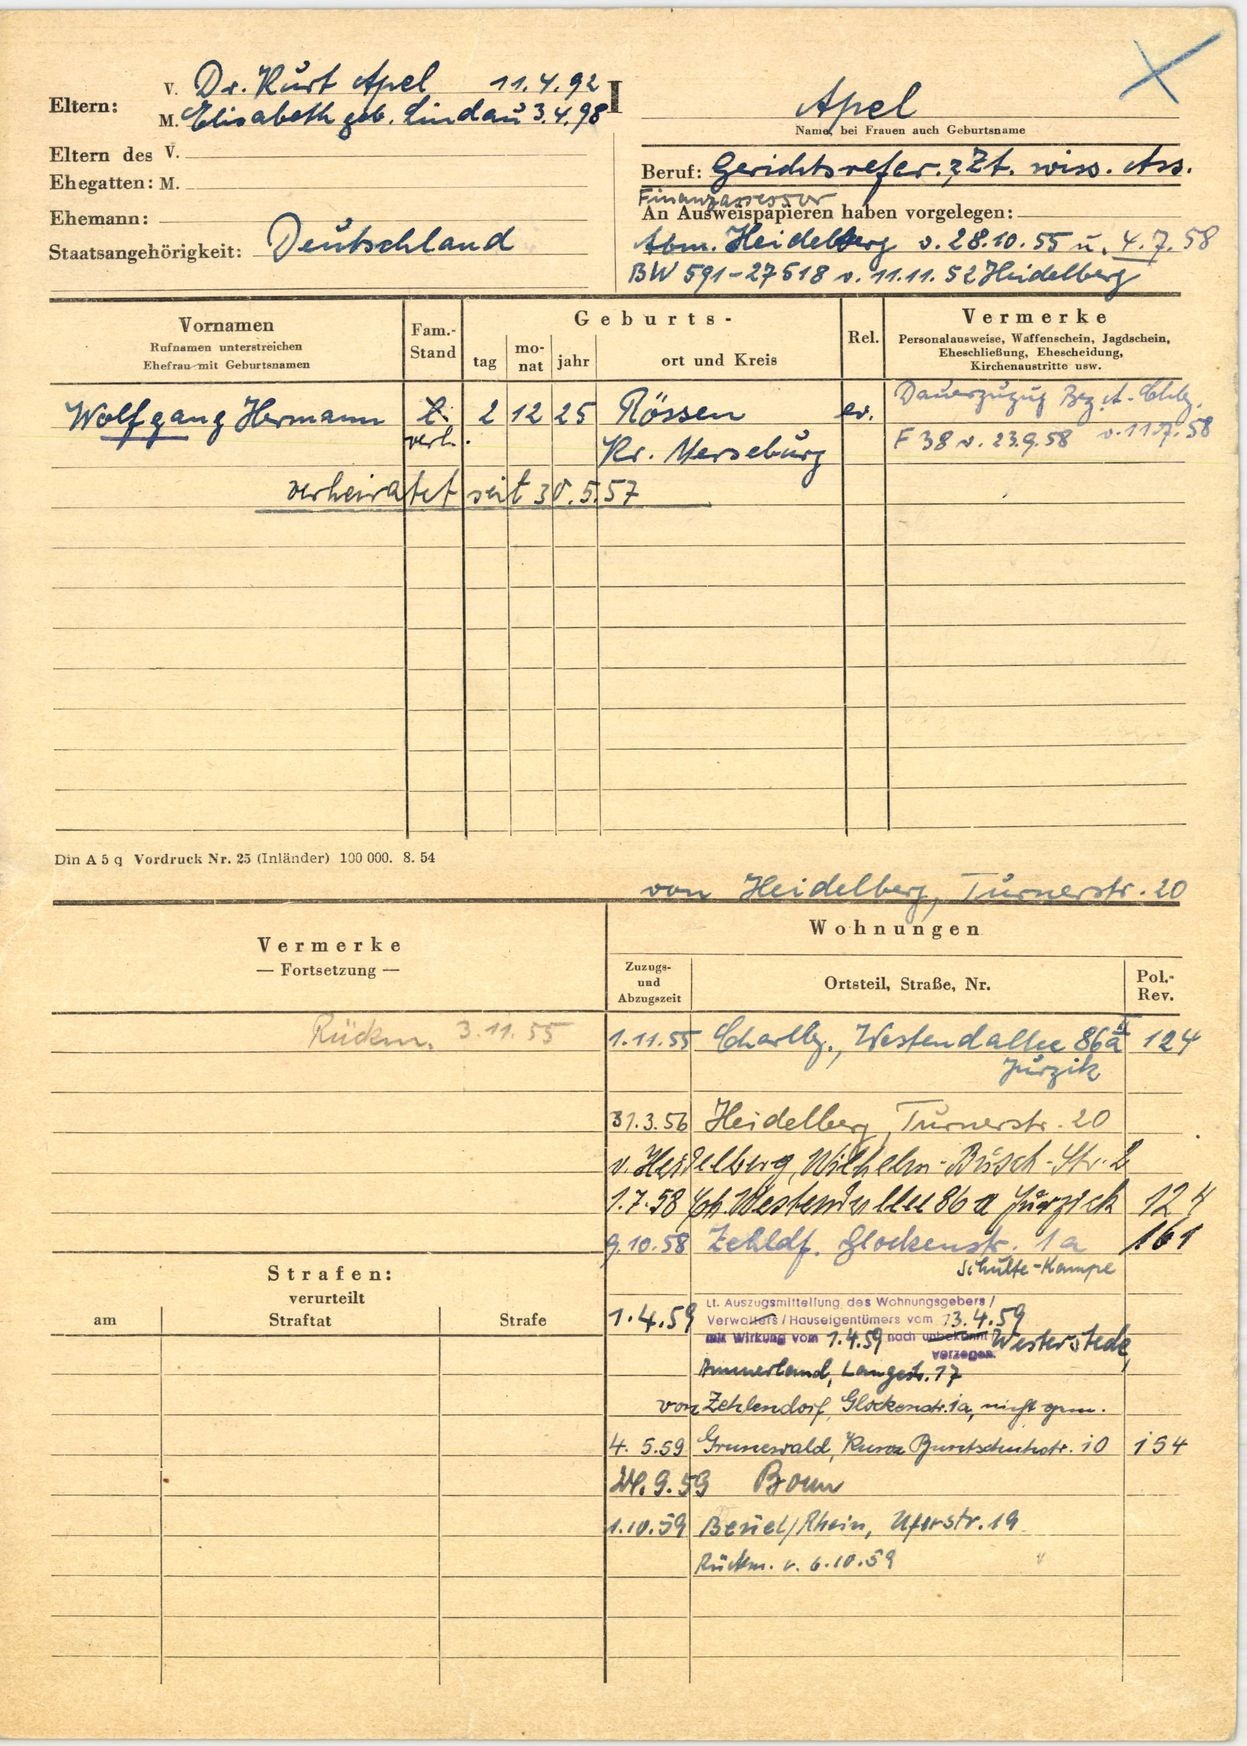
Apel